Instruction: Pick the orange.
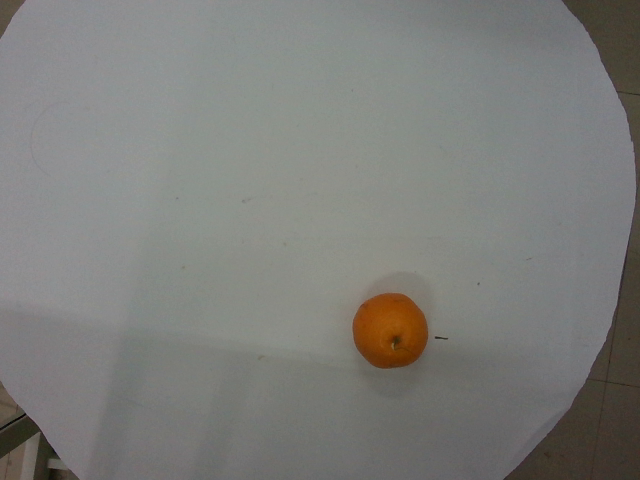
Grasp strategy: vertical